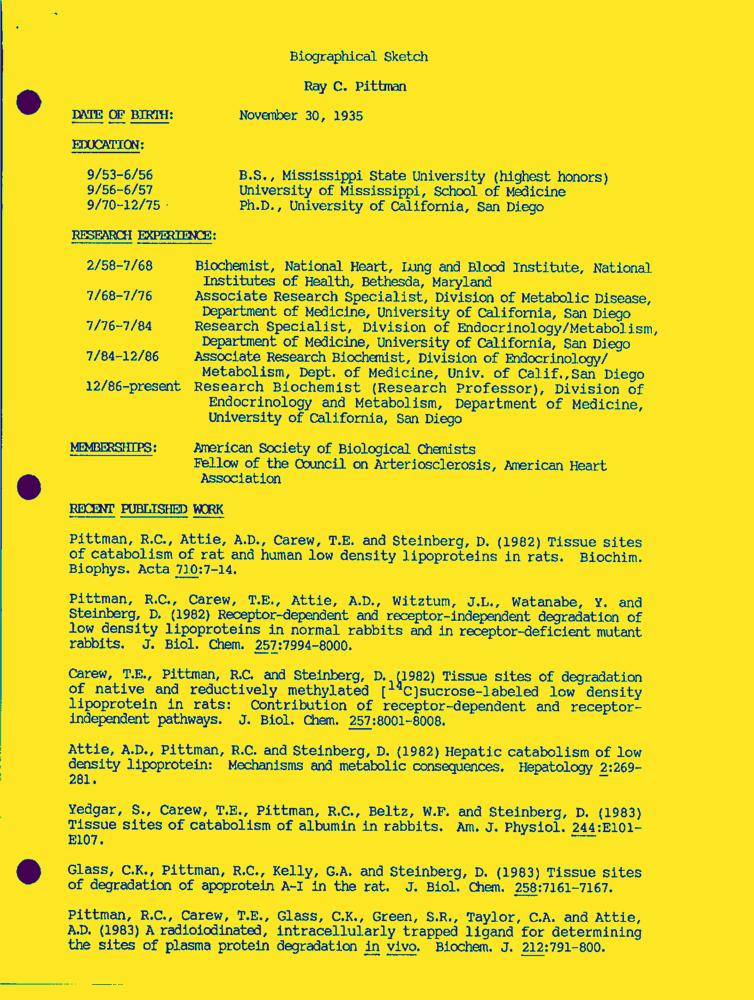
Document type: Resume-Doc